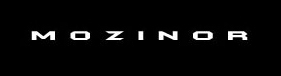
Signature of: mozinor